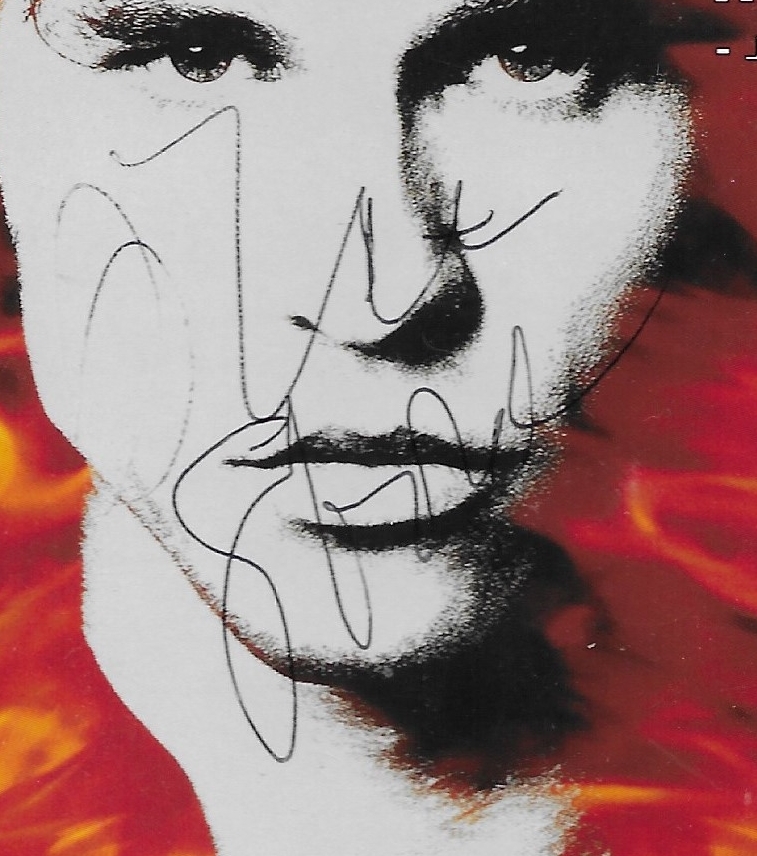
Signature of: oliver stone